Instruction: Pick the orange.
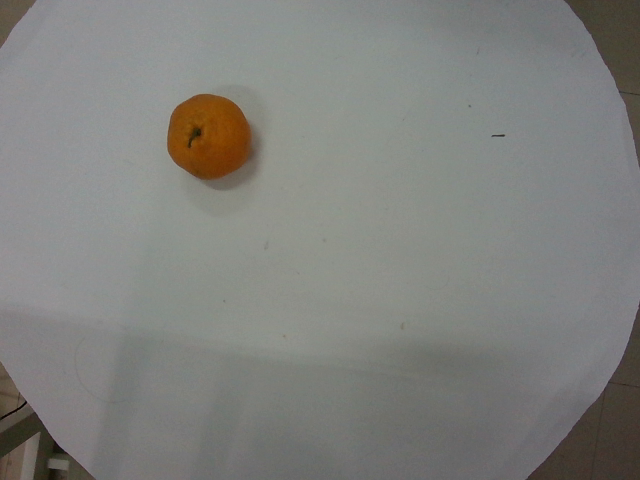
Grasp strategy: vertical